Question: Describe the condition in detail:
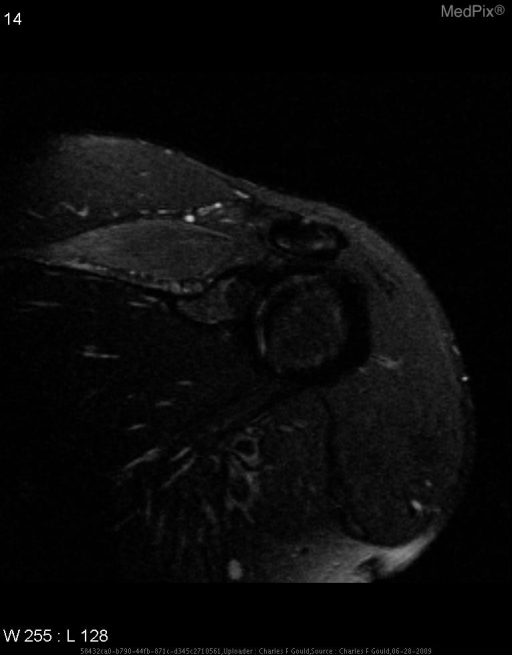
Answer: The disease is discussed as: Parsonage-Turner syndrome is an immune mediated reaction against lower motor neurons of the brachial plexus.  It affects approximately 1% of the general population.  It causes denervation change seen as high signal on fluid sensitive sequences in the early and subacute phases.  This progresses to fatty atrophy in the chronic phase.

It affects all age groups save neonatal.  It is more prevalent in men.  It commonly presents with acute pain following illness injury or trauma.